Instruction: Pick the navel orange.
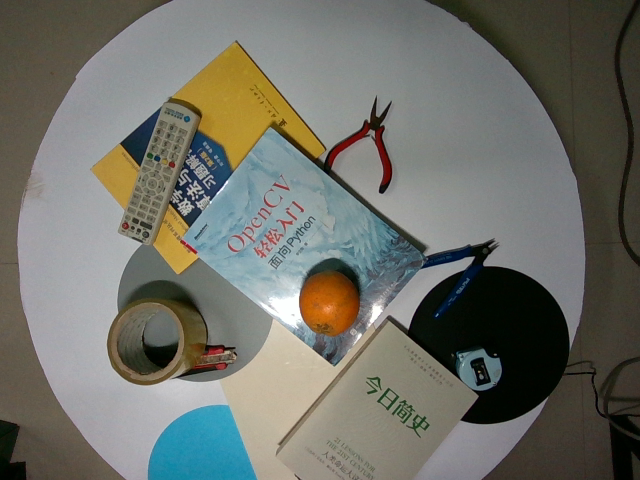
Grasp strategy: vertical